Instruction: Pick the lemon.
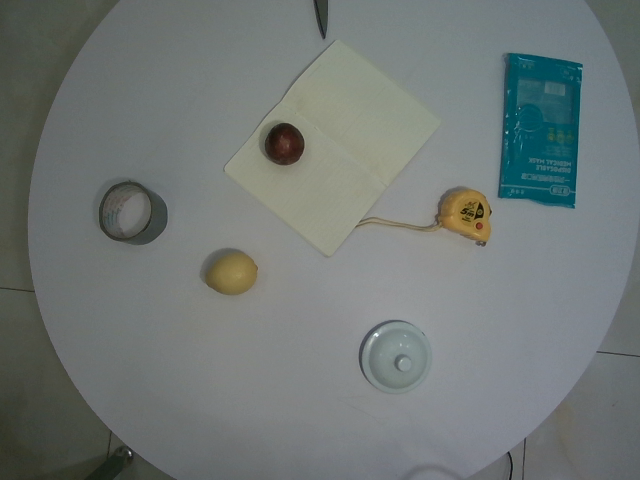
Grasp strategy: vertical